Question: How is the property described in the document?
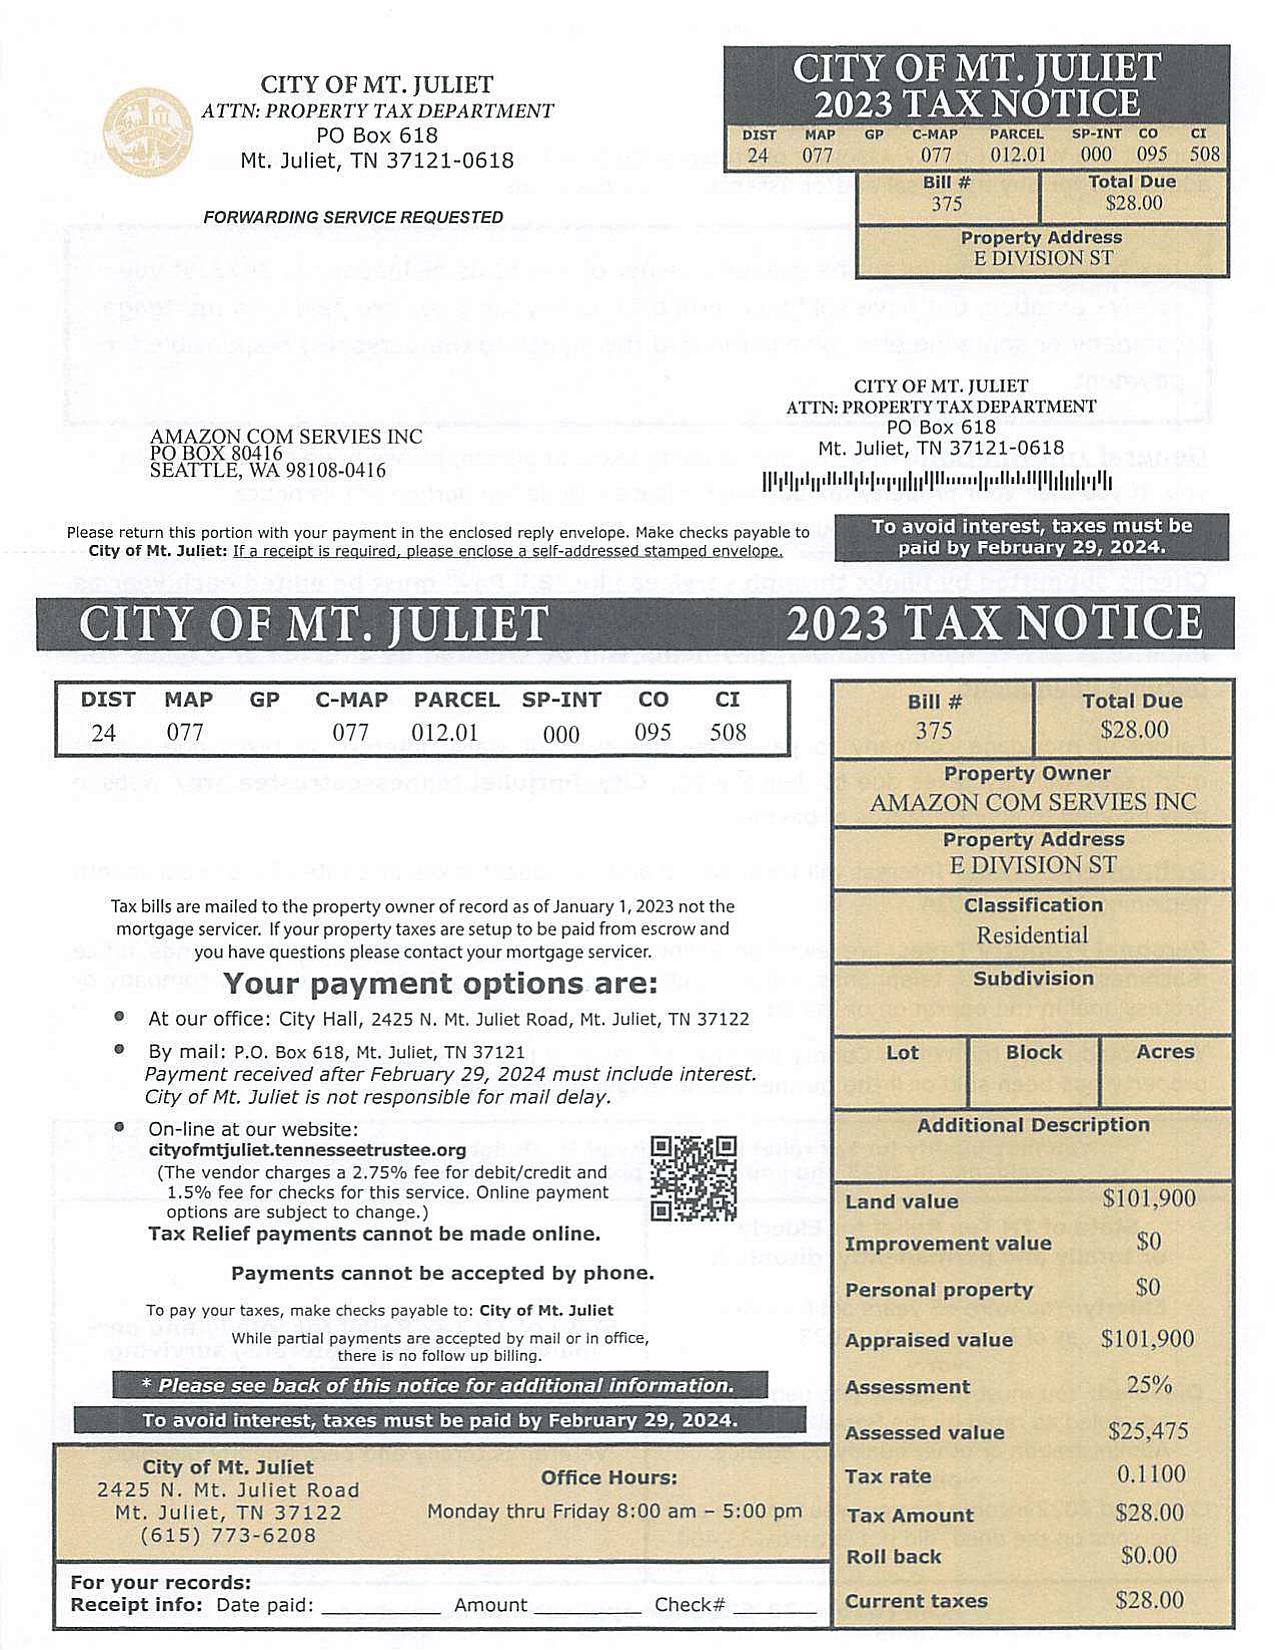
Answer: "Residential"